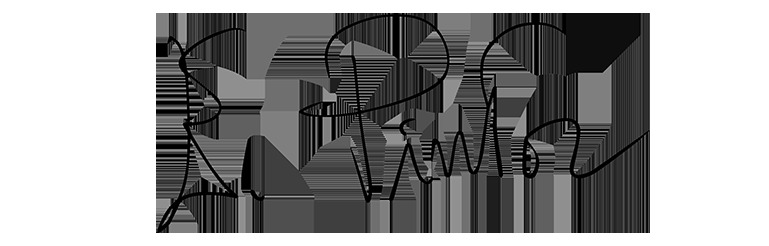
Signature of: elisabetta pintor